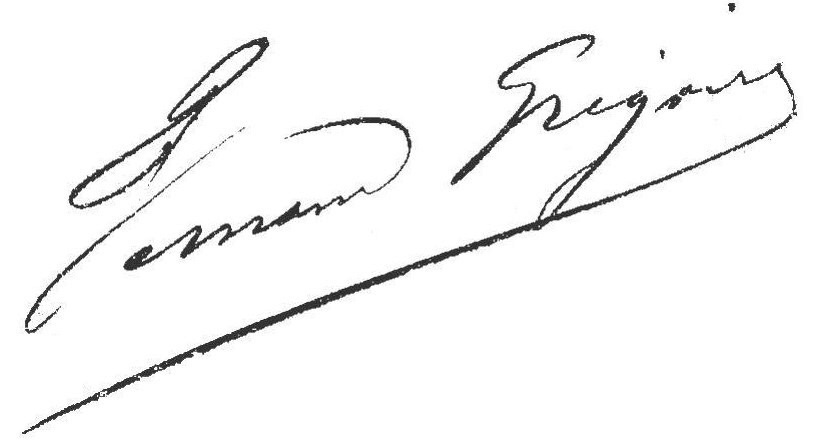
Signature of: fernand grégoire